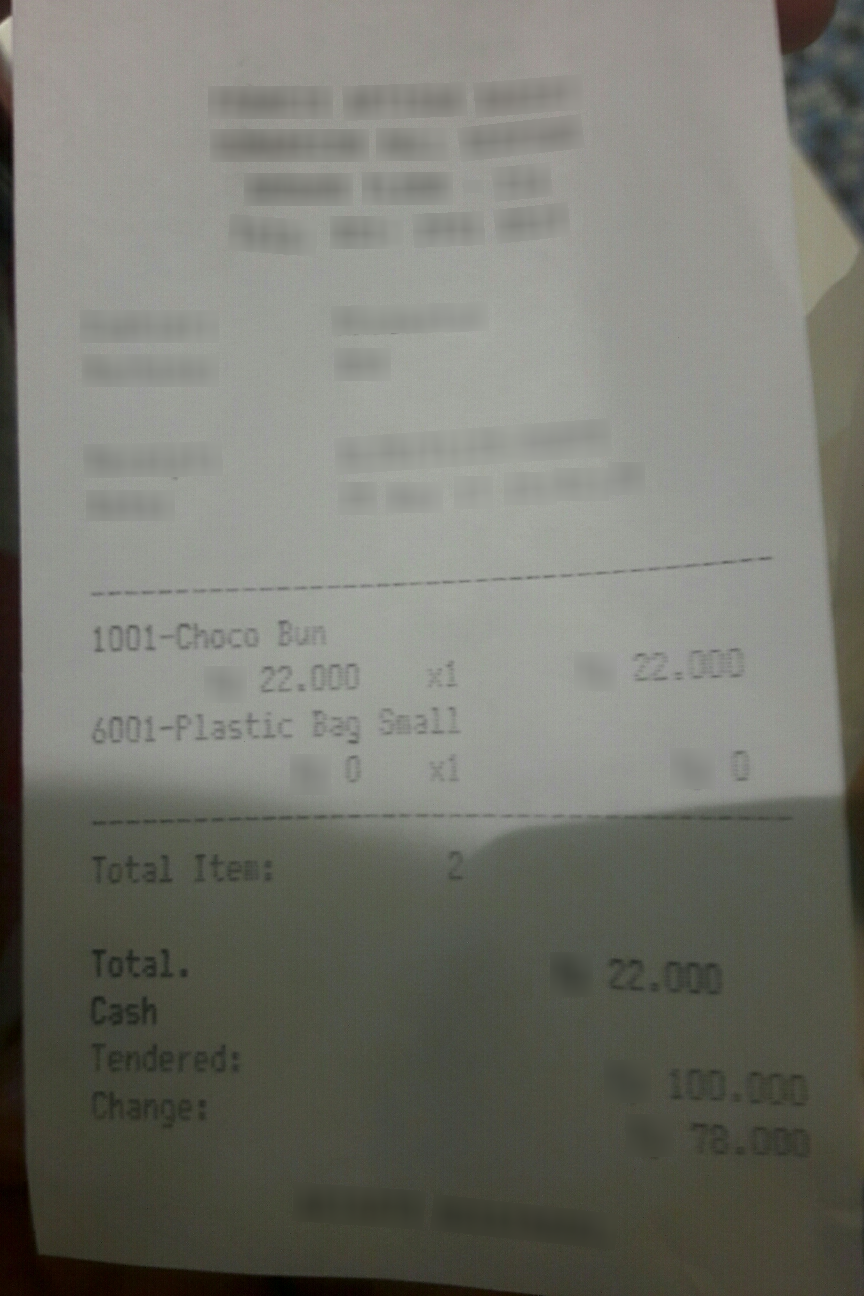
Number of items: 2
Total: 22,000
OCR text regions:
text: 1001-Choco
text: Bun
text: 22.000
text: x1
text: 22,000
text: 6001-Plastic
text: Bag
text: Small
text: 0
text: x1
text: 0
text: Total
text: Item:
text: 2
text: Total.
text: 22,000
text: Cash
text: Tendered:
text: 100,000
text: Change:
text: 78.000